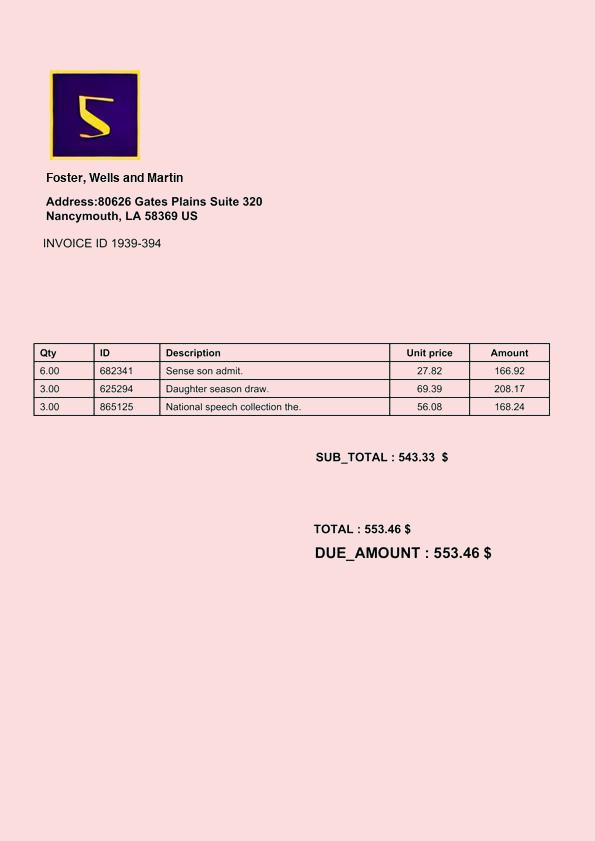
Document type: Invoice